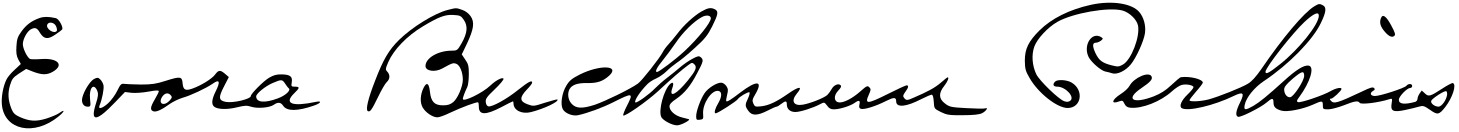
Signature of: q133861643